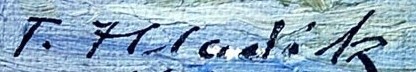
Signature of: františek hladík